Question: What type of tax is indicated in the document, personal property or real estate?
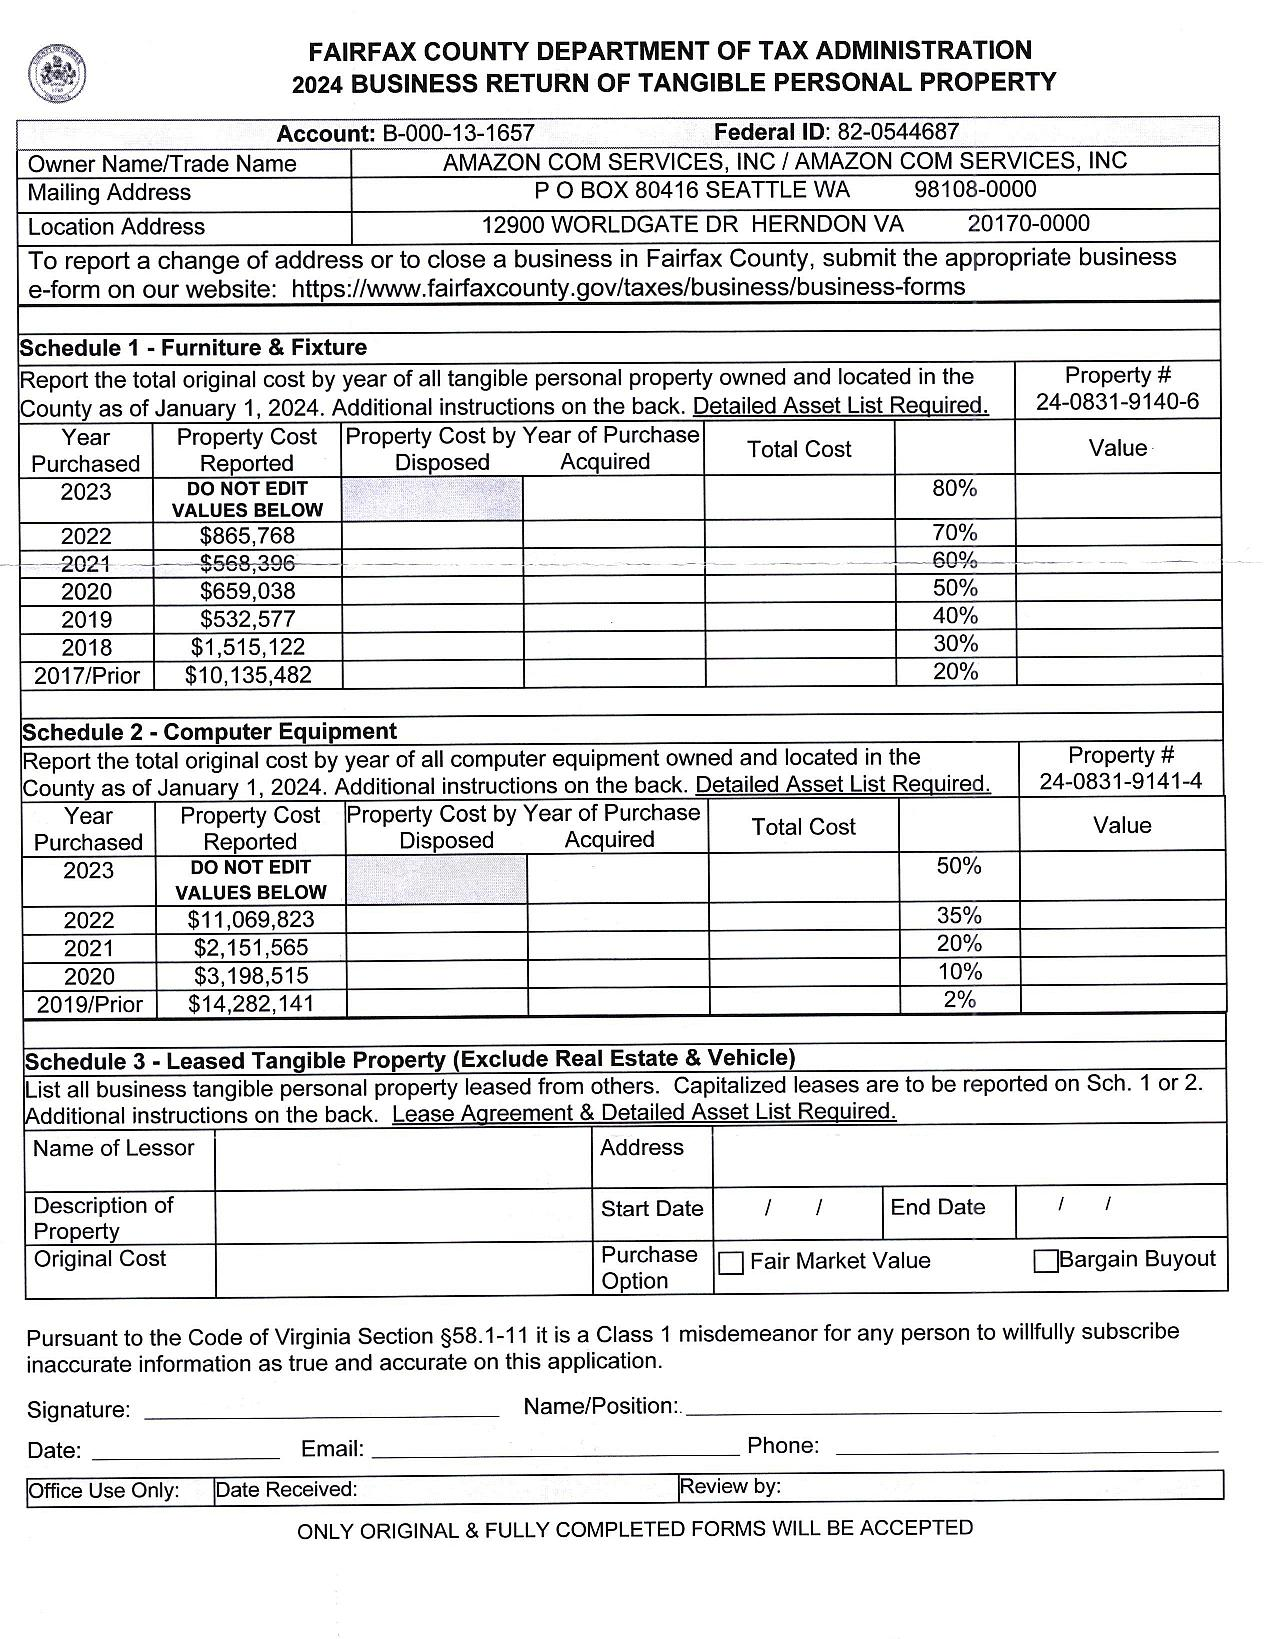
Answer: "Personal Property"